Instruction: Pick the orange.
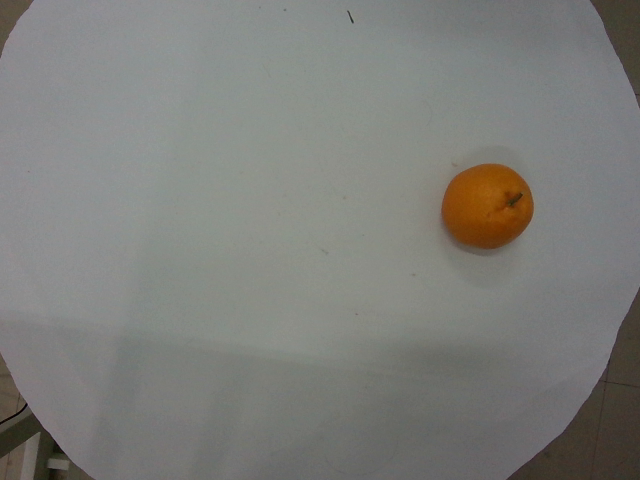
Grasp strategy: vertical